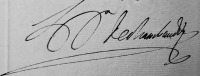
Signature of: barthélémy françois rolland de chambaudoin 1